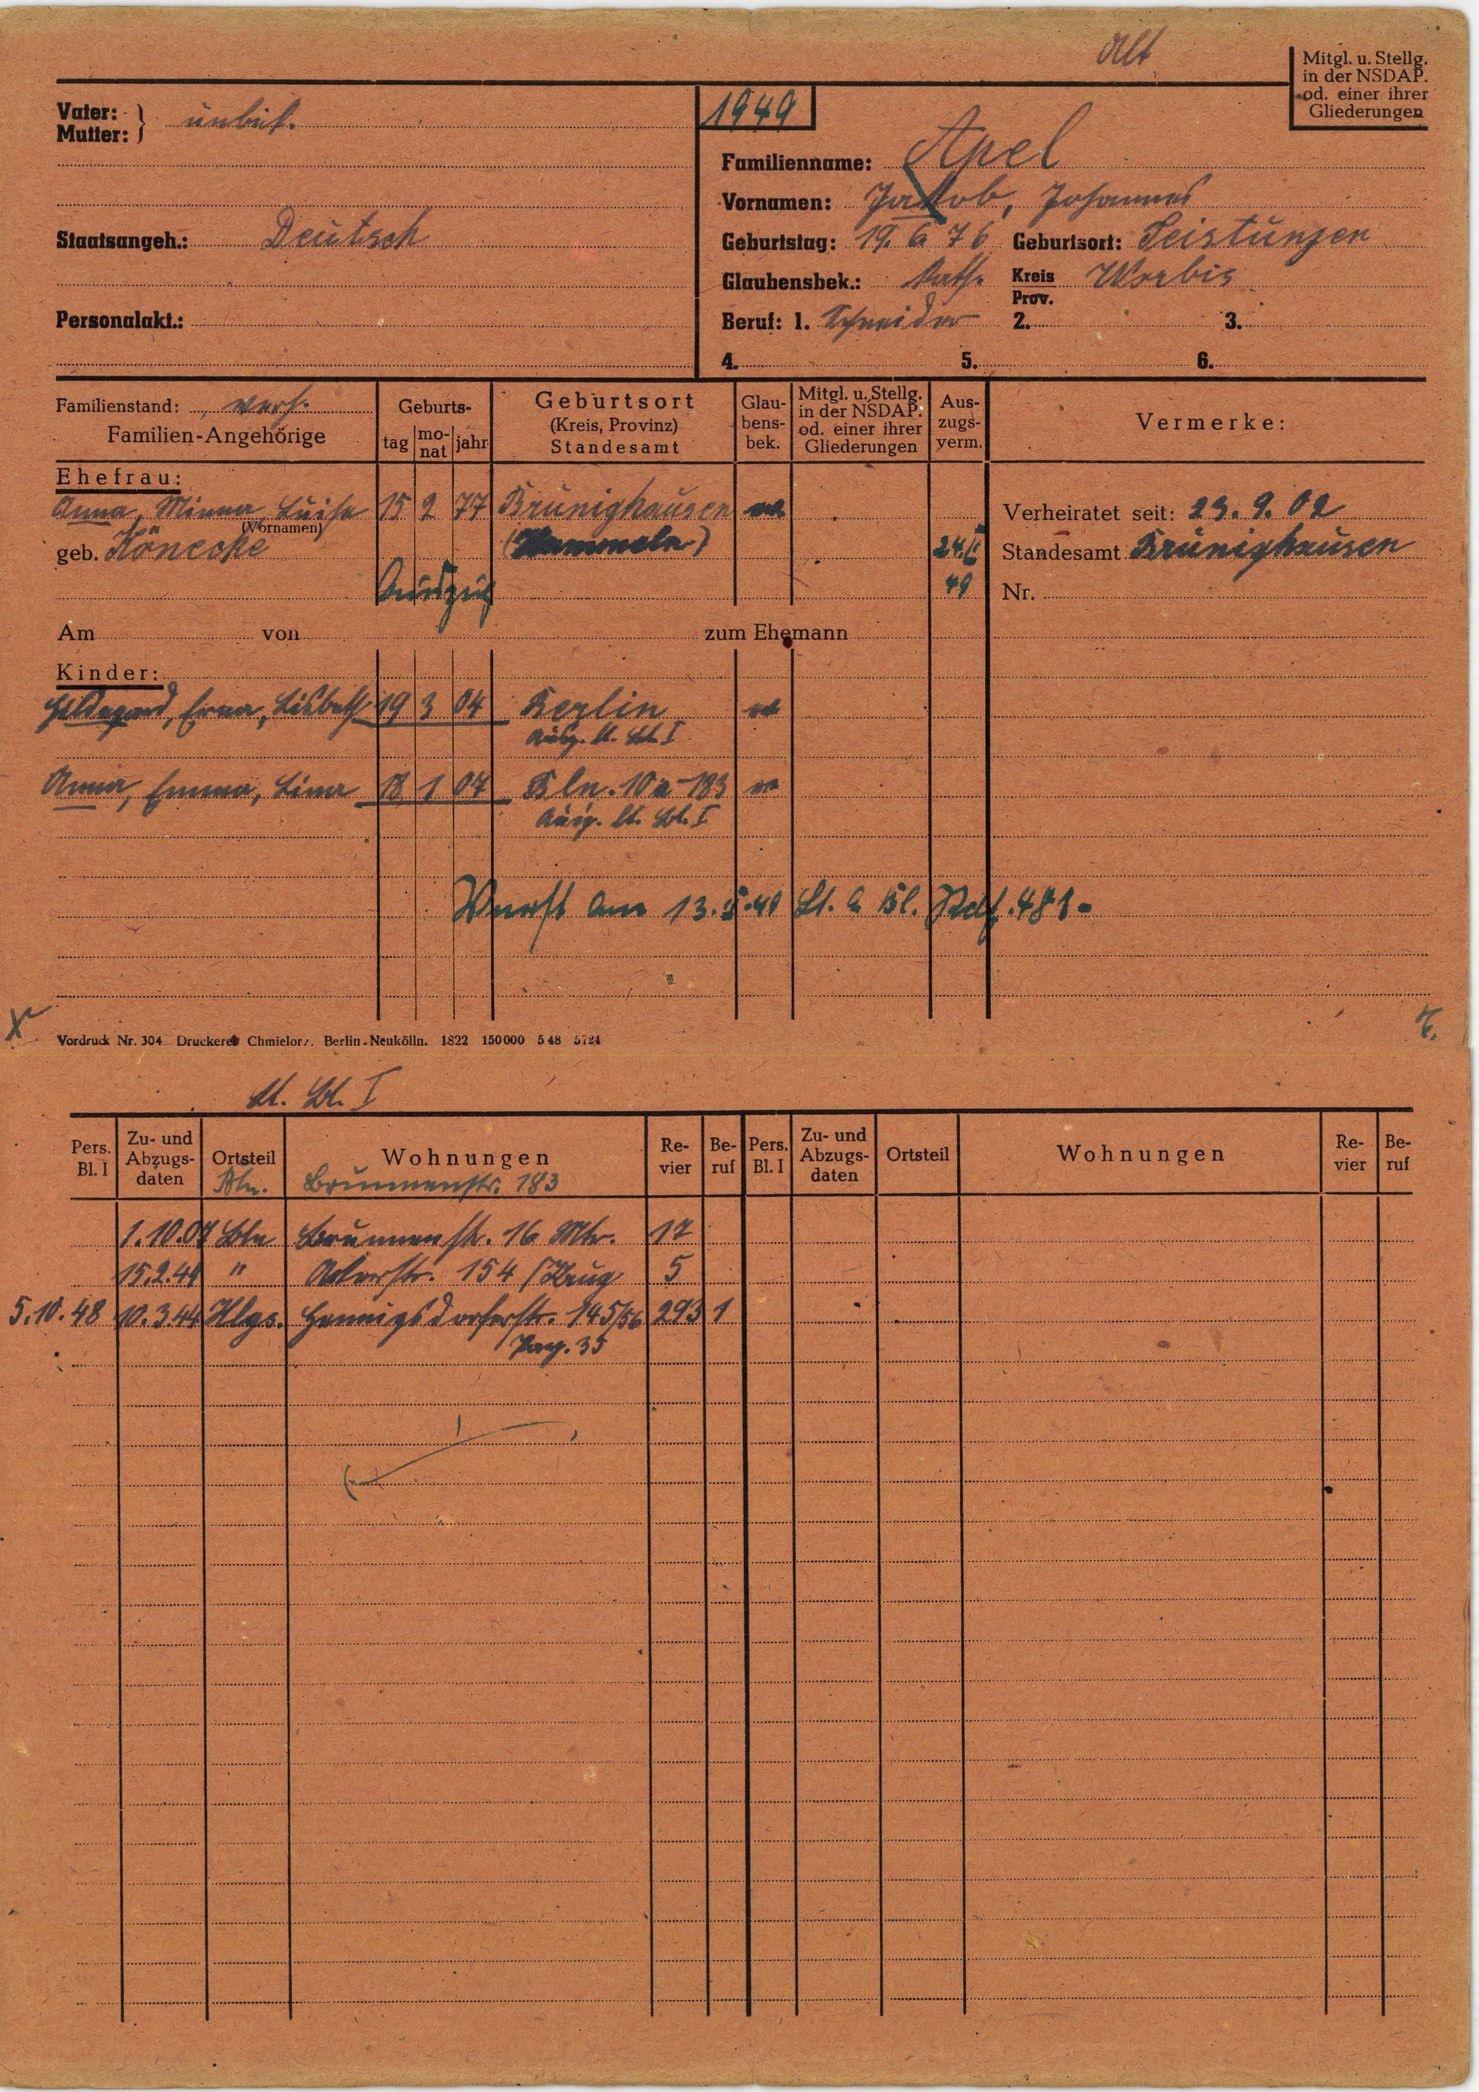
Apel